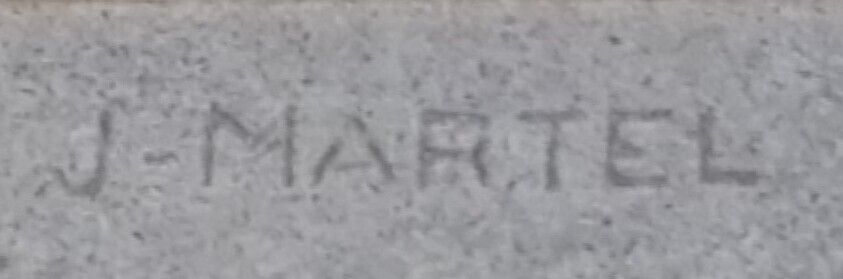
Signature of: jan martel